Question: What is the potential diagnosis?
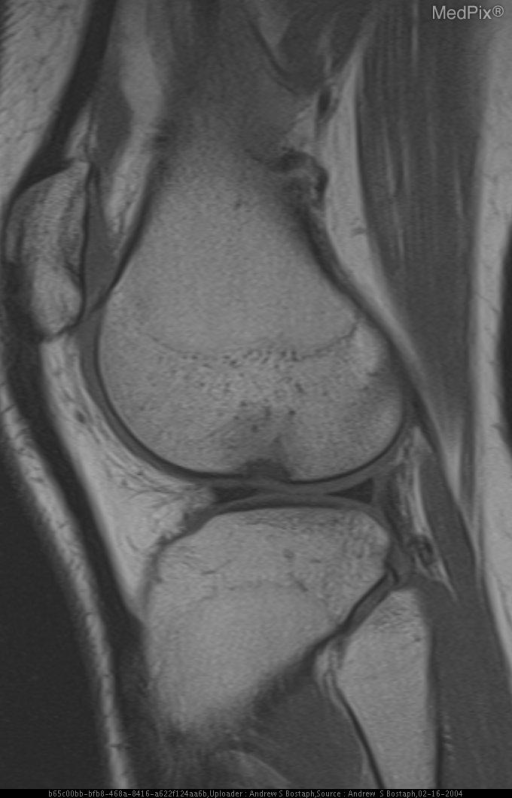
Answer: The possible diagnosis includes Normal Variant
Osteochondral defect, nontraumatic vs traumatic.